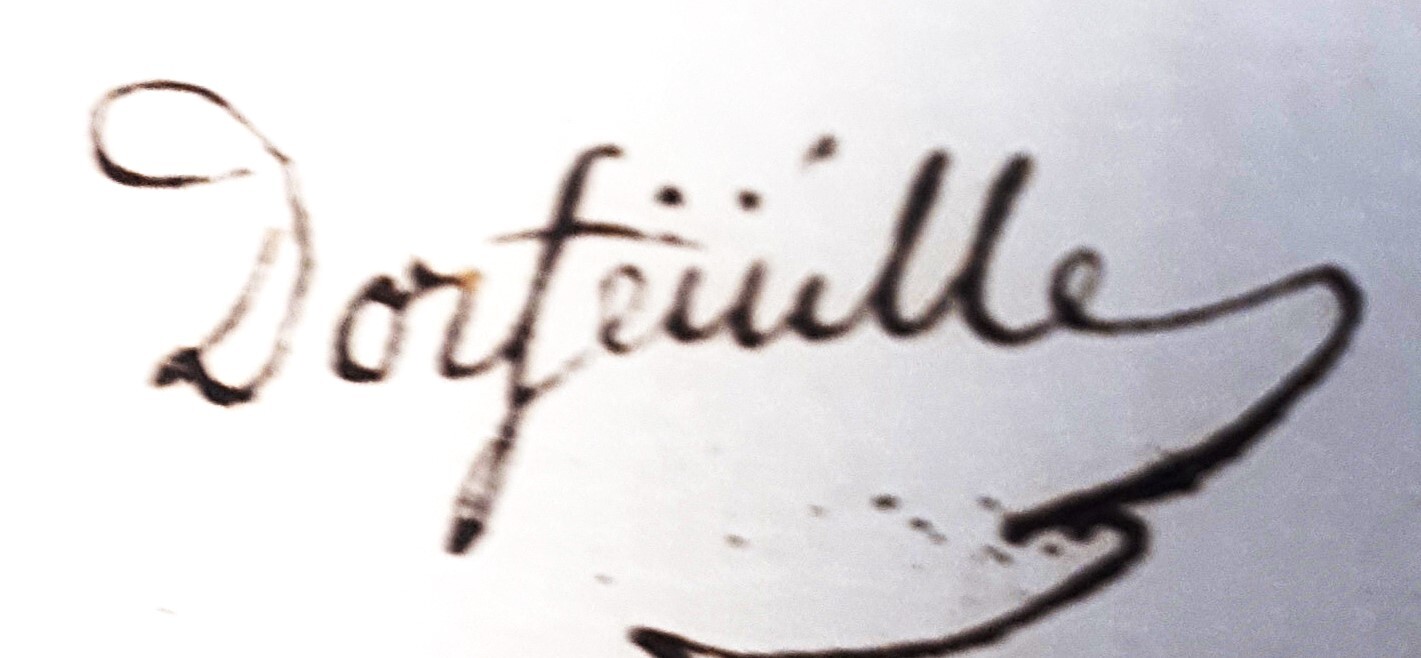
Signature of: antoine dorfeuille